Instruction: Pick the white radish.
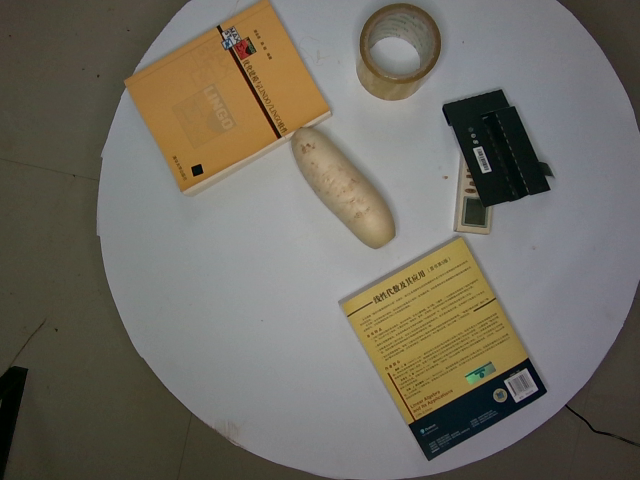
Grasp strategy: vertical